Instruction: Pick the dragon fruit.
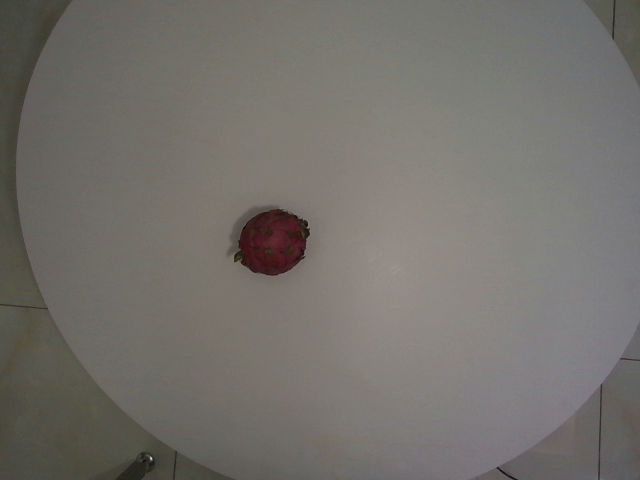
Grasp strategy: vertical